Question: What is the potential diagnosis?
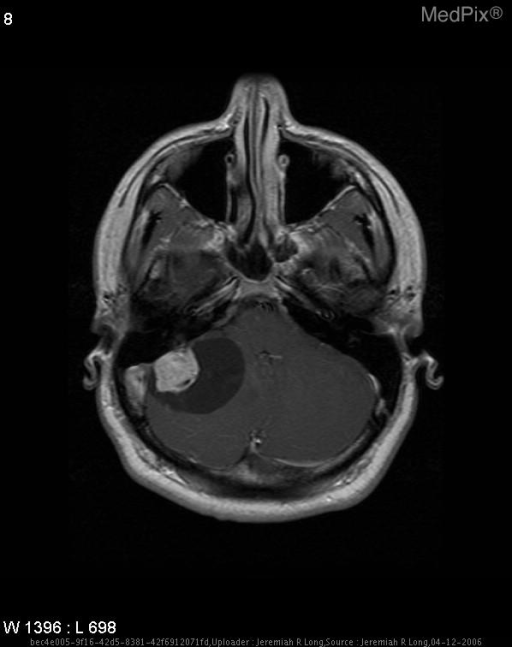
Answer: The possible diagnosis includes Hemangioblastoma
Astrocytoma
Metastasis
Abscess.